Question: Explain the disease:
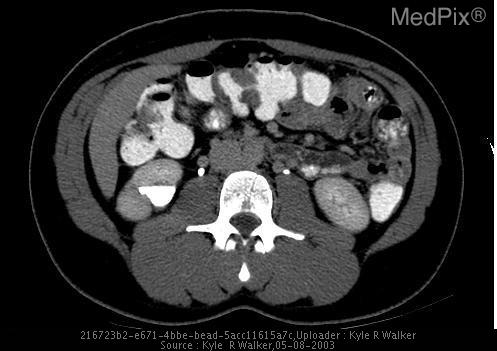
Answer: The disease is discussed as: A calyceal diverticulum is a lesion that results from an out pouching of a portion of the collecting system that protrudes into the corticomedullary region. They can arise in any part of the collecting system from a fornix to the renal pelvis. Size varies anywhere from a few millimeters to several centimeters in diameter. They are uroepithelial-lined cavities that communicate via a narrow channel to a nearby calyx. They may be congenital, or acquired lesions.

It is not uncommon to see calcified stones characteristically layering in the dependent portion of the diverticulum.  The stones that form within the diverticulum may pass and cause symptomatic renal colic but they are typically confined to the diverticulum due to its narrow neck connection to the distal collecting system..

They are regions of urinary stasis and the dependent sediment that eventually develops in a calyceal diverticulum is referred to as “milk of calcium.” Larger stones may form that are confined to the diverticulum and may be a source of chronic pain.

On CT, the diagnosis is made with delayed imaging showing the diverticulum fill with contrast. Alternatively if stones are present, the patient can be rescanned in the opposite position. If the stones settle dependently, and are confined to the lesion, the diagnosis can be made in the absence of delayed imaging.

Management of symptomatic stone disease associated with Calyceal diverticula has changed from an open surgical approach to include ESWL, percutaneous, laproscopic or ureteroscopic techniques. The choice of therapy depends largely on the anatomic location of the diverticulum.